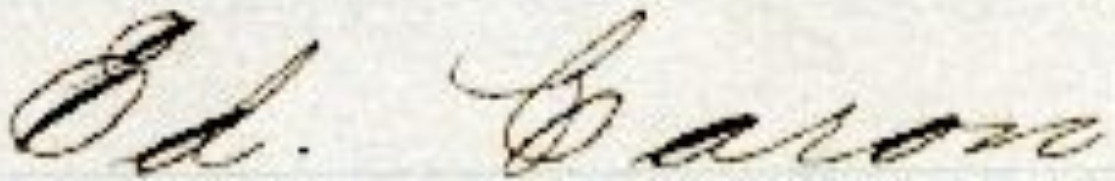
Signature of: rené édouard caron